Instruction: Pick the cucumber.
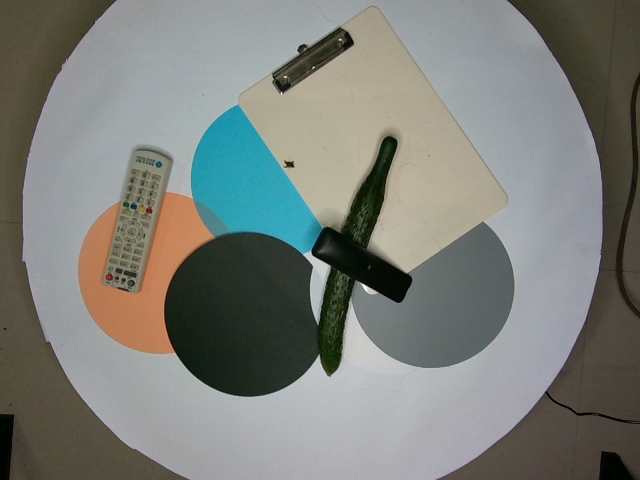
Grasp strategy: vertical